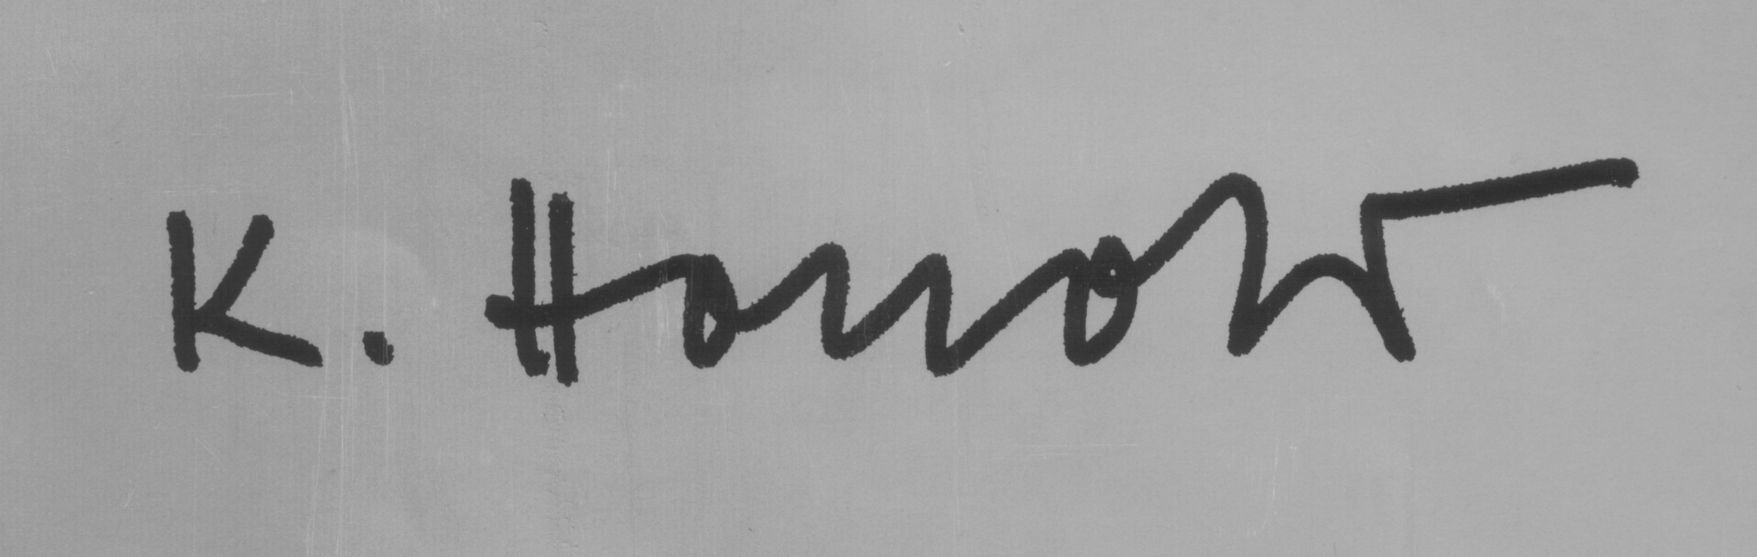
Signature of: konrad honold